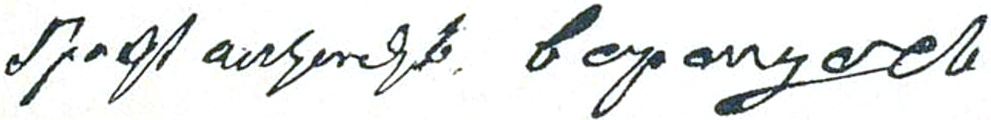
Signature of: alexander vorontsov